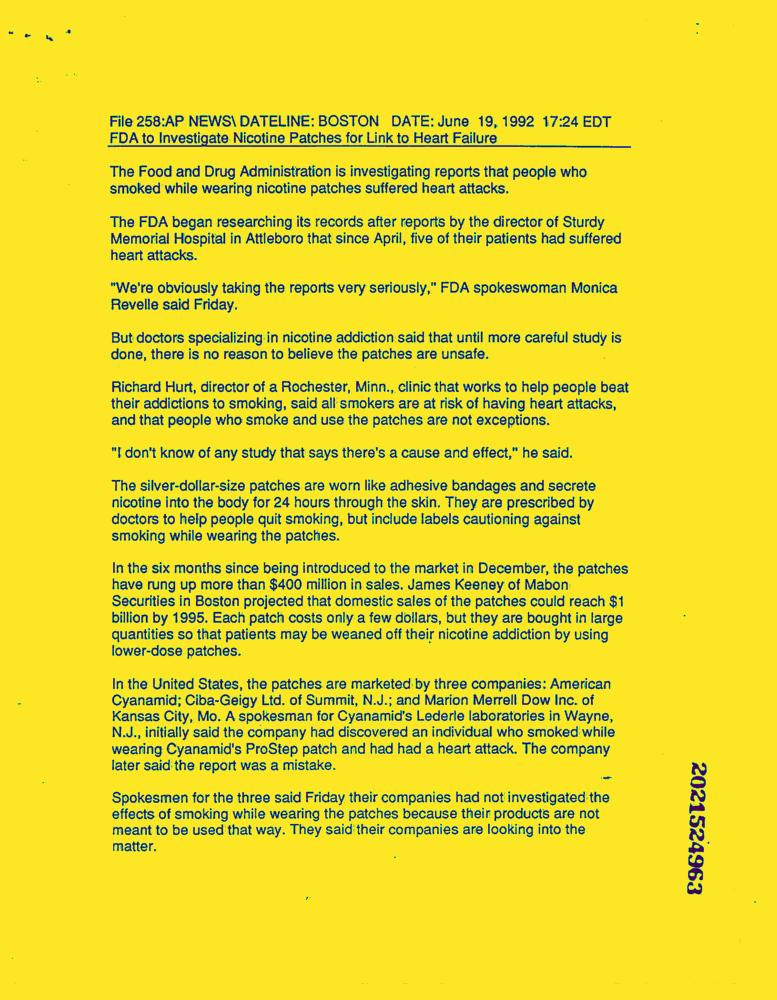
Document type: News-Article